Question: What type of tax is indicated in the document, personal property or real estate?
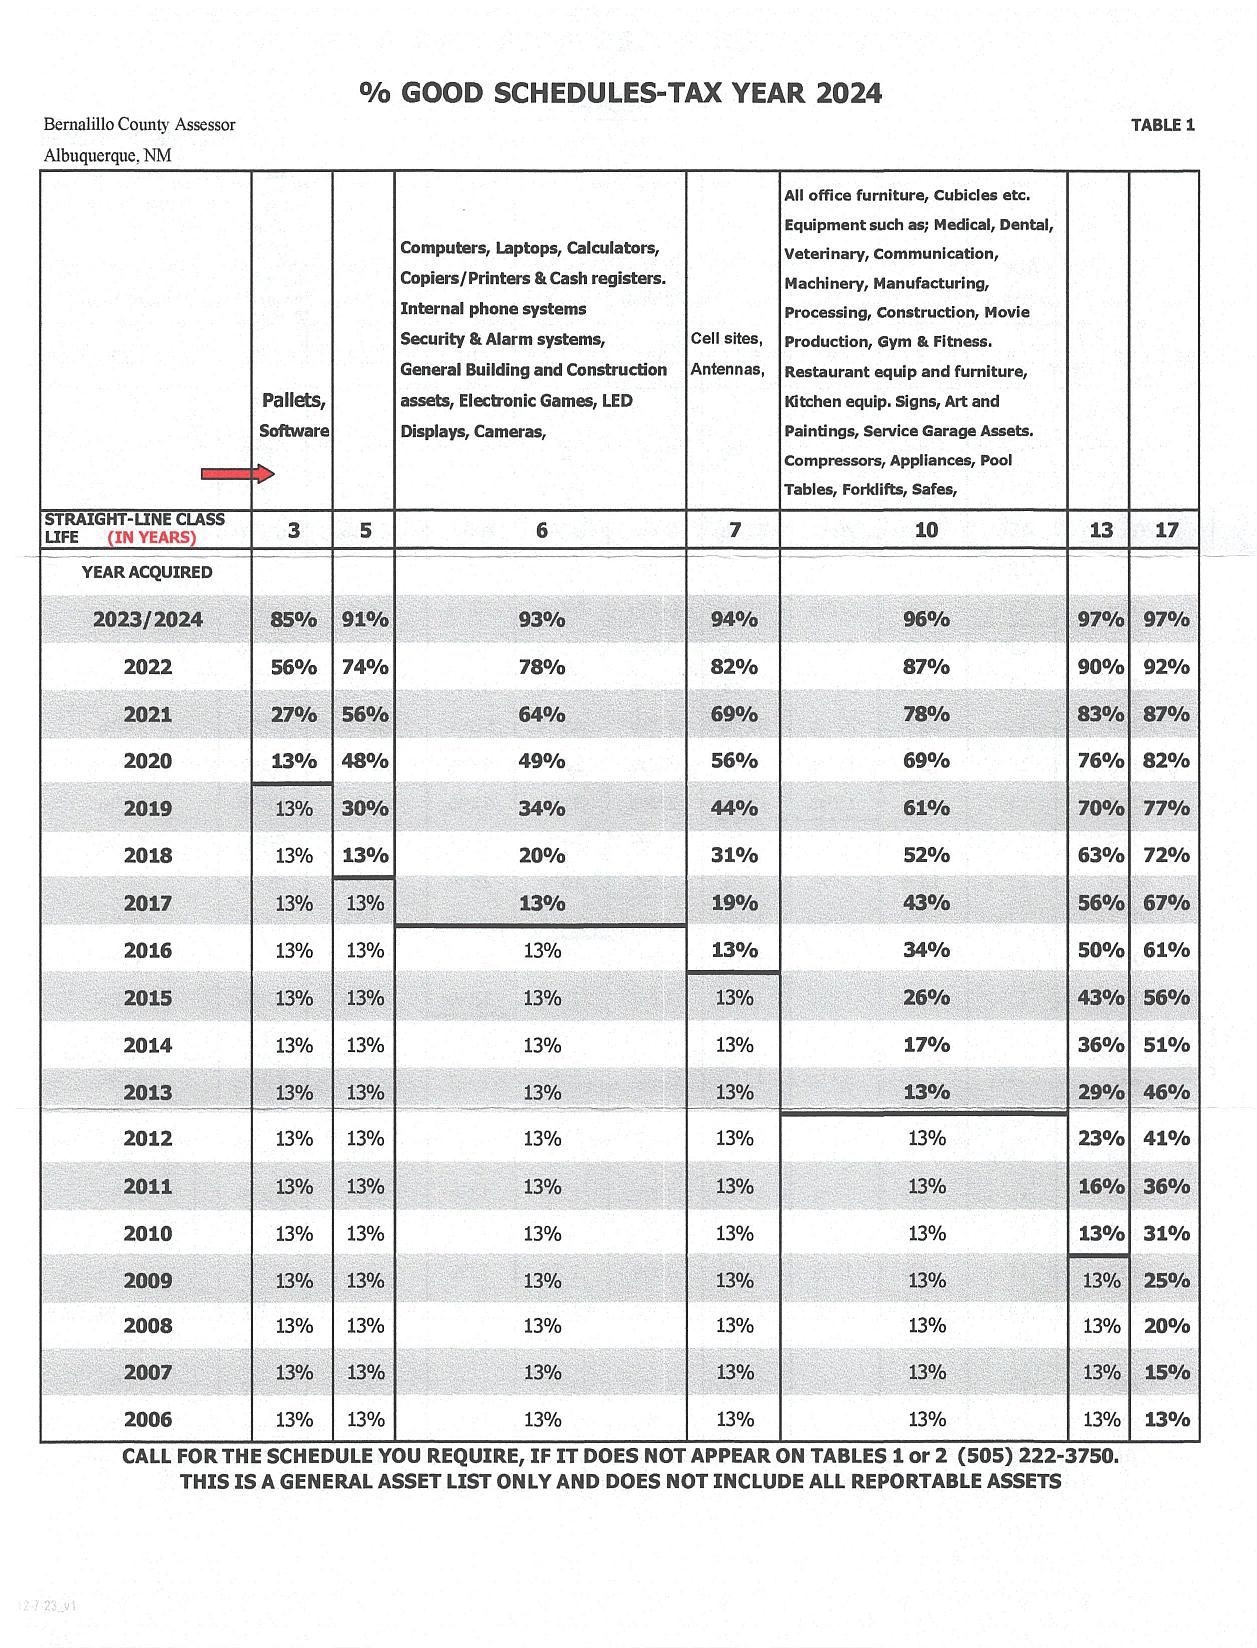
Answer: "Personal Property"